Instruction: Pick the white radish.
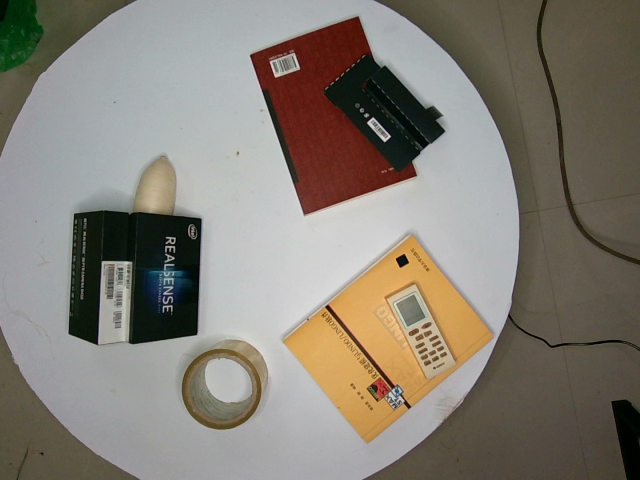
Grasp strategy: vertical